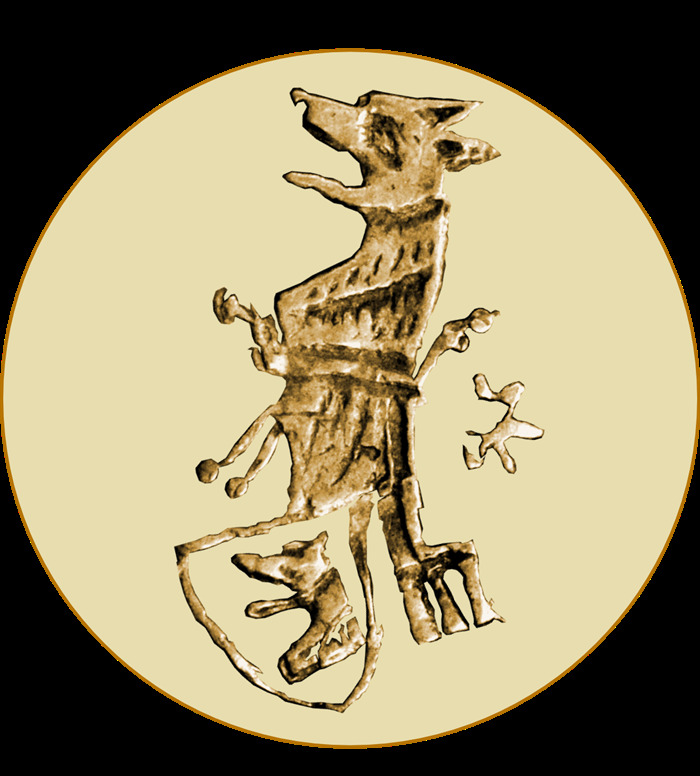
Signature of: balša iii